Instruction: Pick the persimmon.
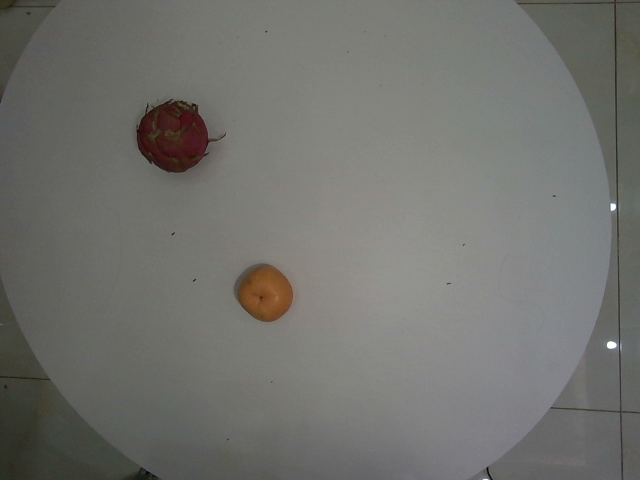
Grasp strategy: vertical